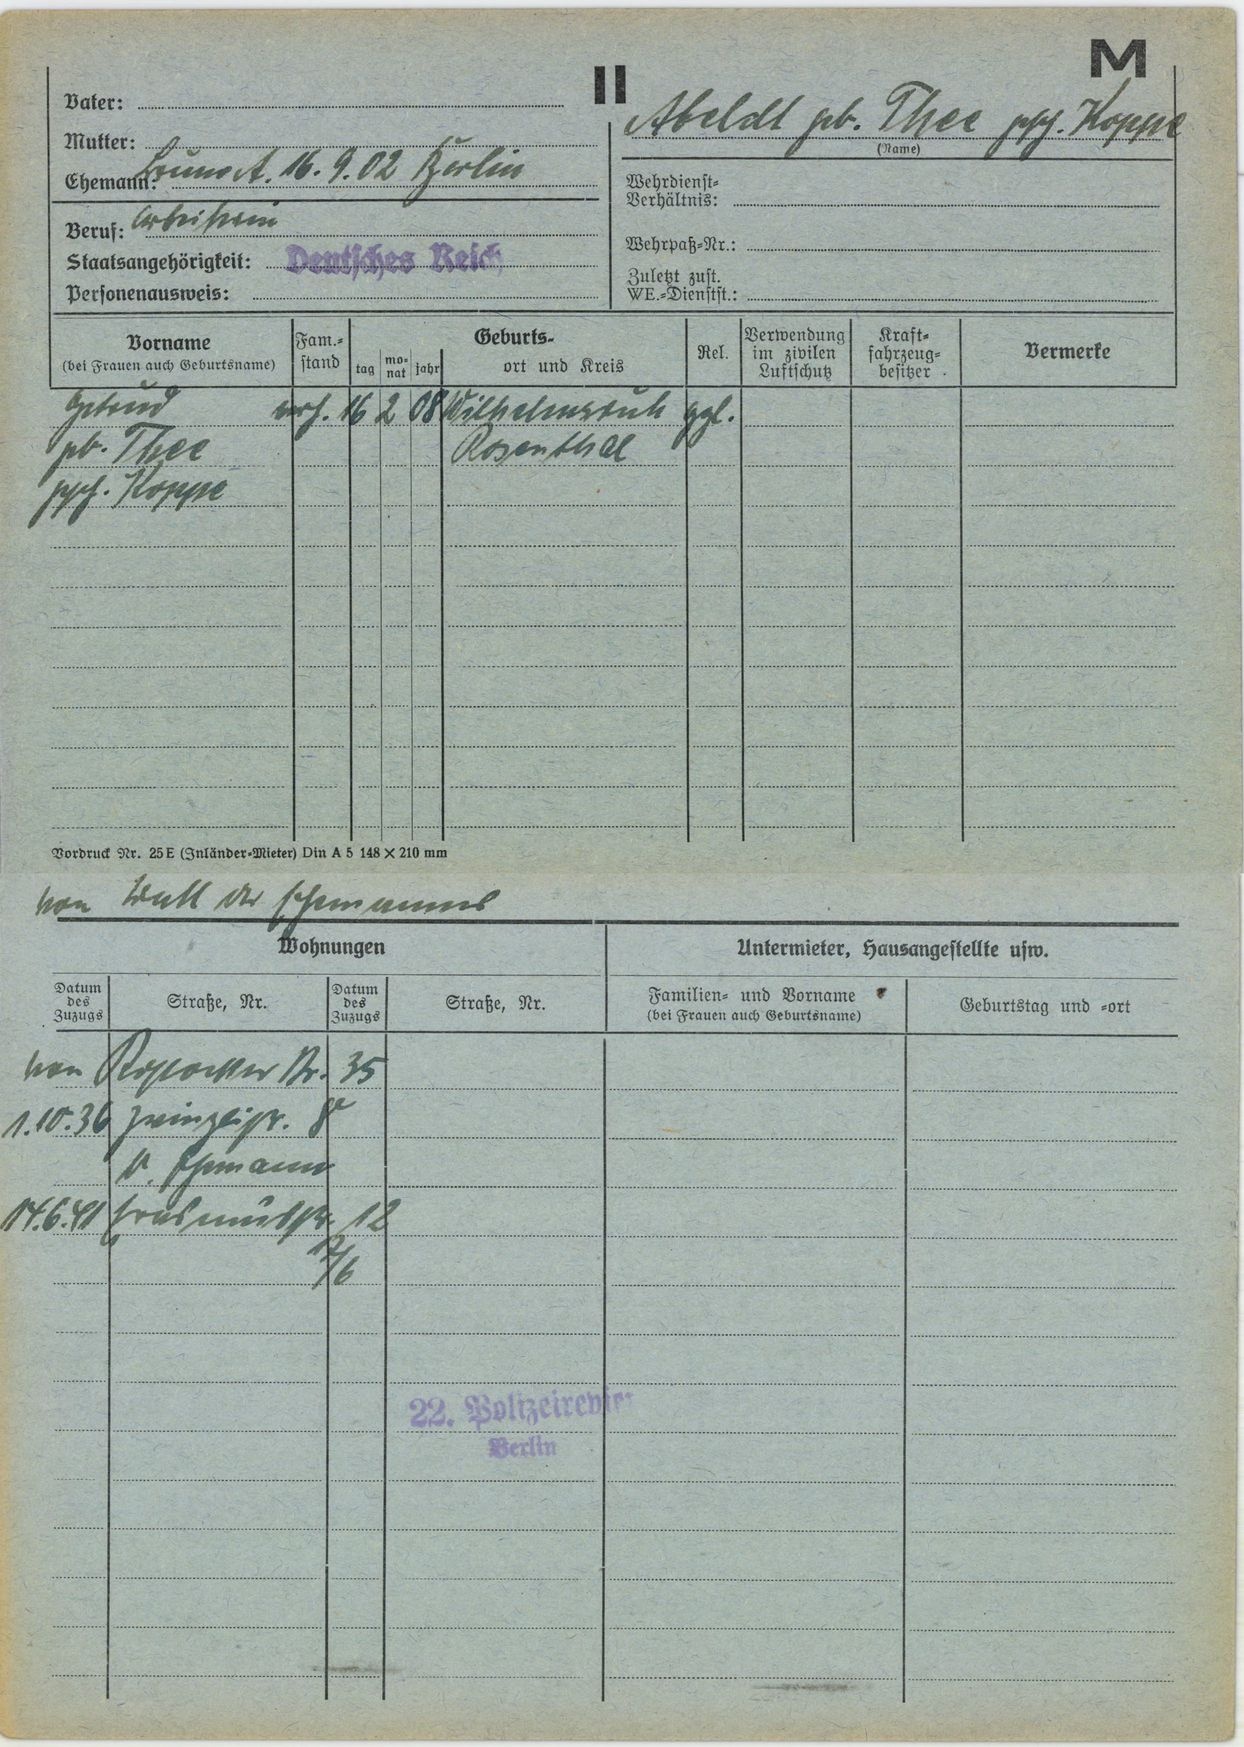
Abeldt geb. Thee gesch. Koppe